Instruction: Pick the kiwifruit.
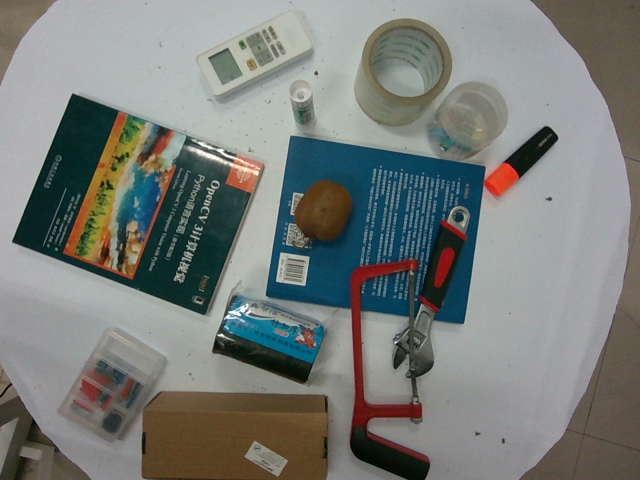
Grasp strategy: vertical